Question: What are the imaging findings?
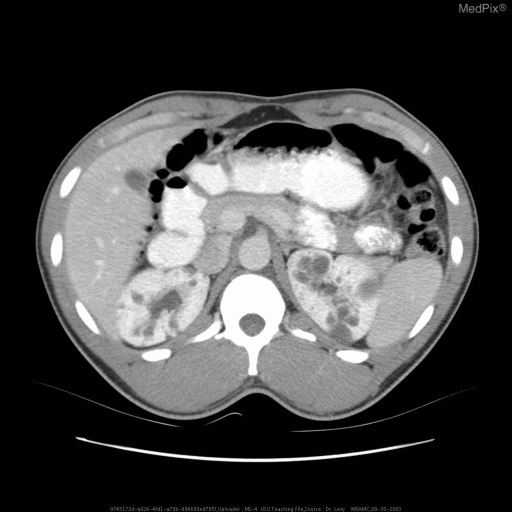
Answer: The imaging shows Multiple bilateral renal cysts consistent with the diagnosis of Adult Polycystic Kidney Disease Multiple bilateral renal cysts consistent with the diagnosis of Adult Polycystic Kidney Disease.